Question: What was observed in the imaging?
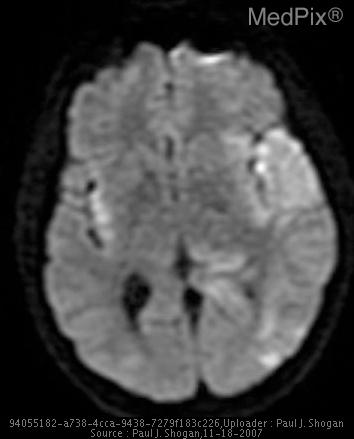
Answer: The imaging shows Non-contrast CT: Hypoattenuation in the left temporal and inferior frontal lobes.  Mild mass effect is also seen with effacement of the Sylvian cistern, and Ambient cistern.

Contrast enhanced CT:  Patchy peripheral enhancement in the bilateral temporal lobes, and insula.  There are also foci of circumscribed low density within the left insula, and evidence of subtle mass effect.

MRI:

DWI: T2 signal hyperintensity with restricted diffusion, in the left temporal lobe, and bilateral insula.

T2WI: Increased signal intensity and swelling of the gray matter of the left temporal lobe with mild mass effect, evidenced by effacement of the Ambient cistern at the left medial temporal lobe and midbrain.  Additionally, there is mild increased signal intensity of the right medial temporal lobe.  Also, there is increased signal intensity in the left greater than right insular gray matter.

Coronal T2-weighted FLAIR MR shows bilateral asymmetric involvement of the medial temporal lobes and insula.

T1WI:  Low signal intensity in the left greater than right insula secondary to surrounding edema, with no evidence of hyperintensity to suggest the presence of subacute blood products.

Post-gadolinium T1WI demonstrates patchy peripheral enhancement in the left temporal lobe, and left greater than right insula. Axial DWI demonstrates restricted diffusion in the left temporal horn, and bilateral insula..